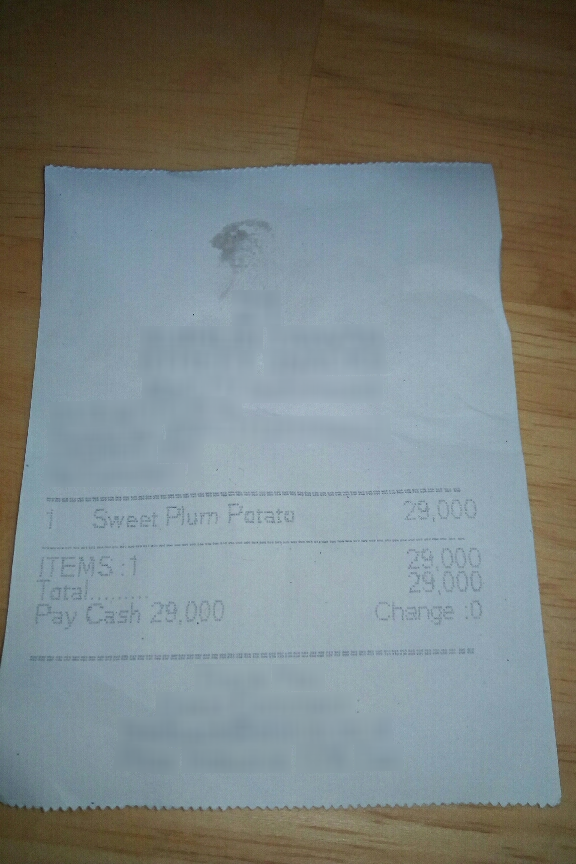
Receipt information:
store_name: Sweet Plum Potato
total: 29,000
line_items: item_name: Sweet Plum Potato
item_value: 29,000
item_quantity: 1